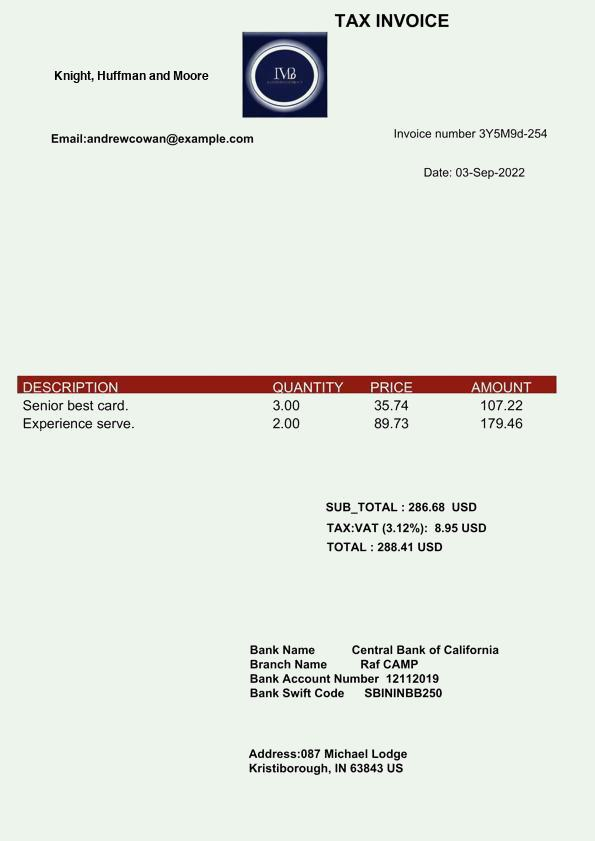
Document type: Invoice